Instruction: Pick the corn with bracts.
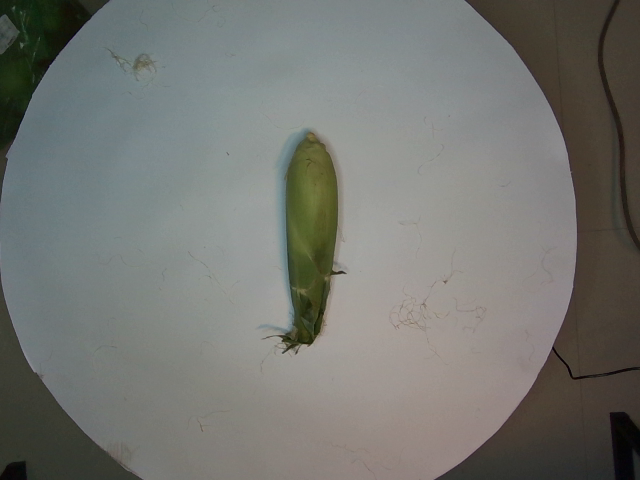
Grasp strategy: vertical